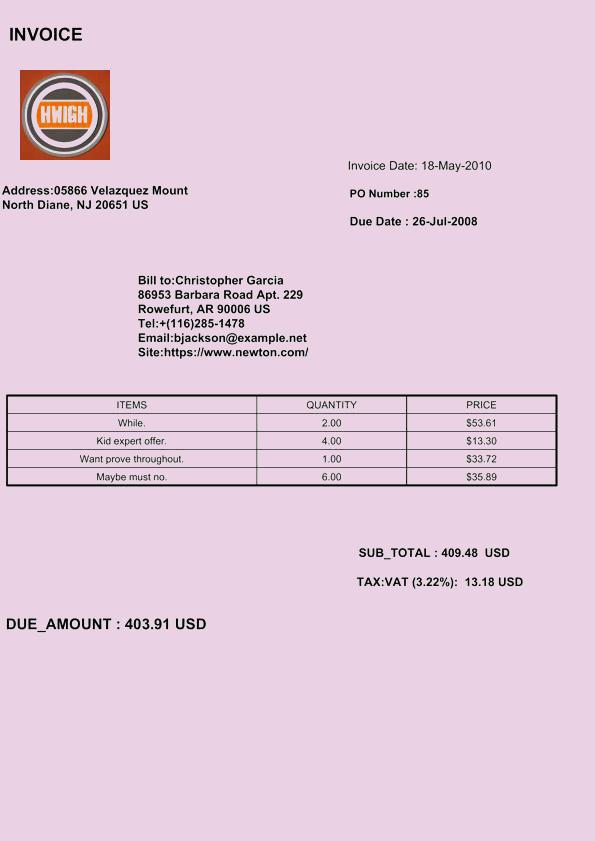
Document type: Invoice